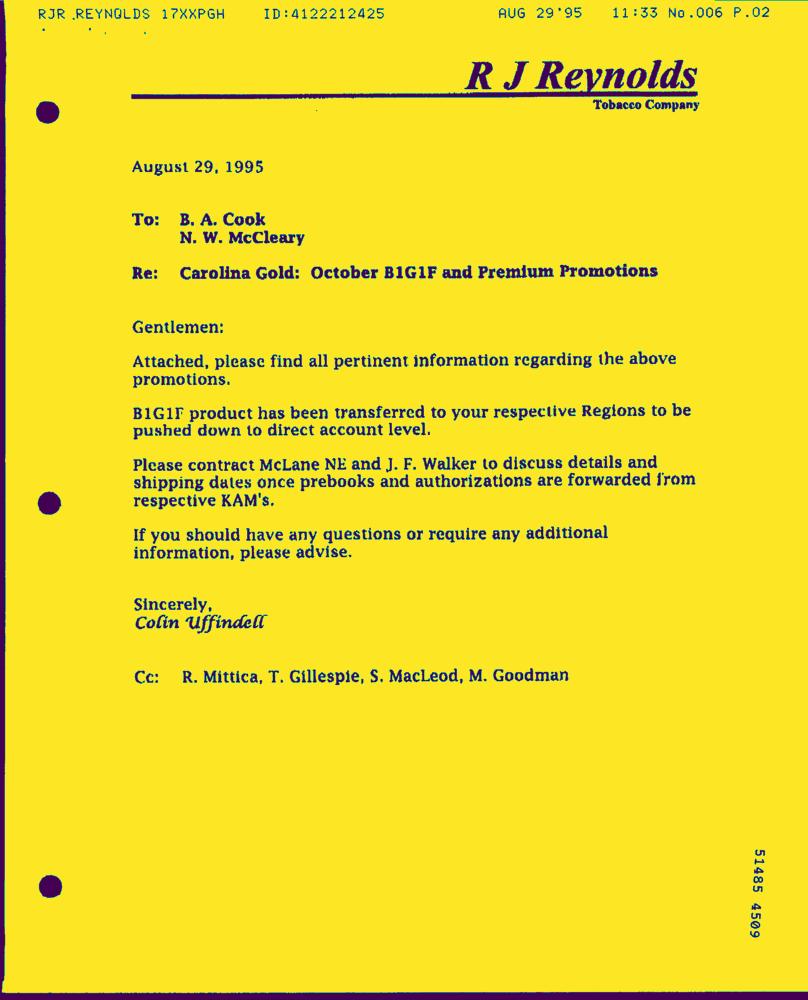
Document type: Letter-Doc